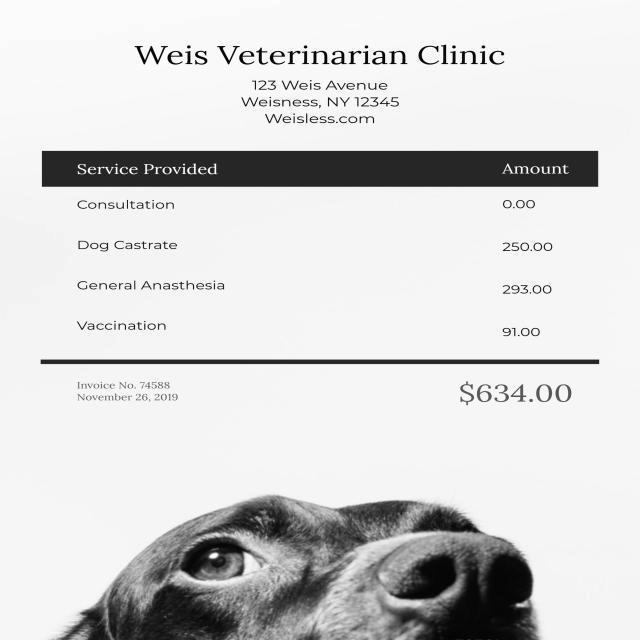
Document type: Invoice